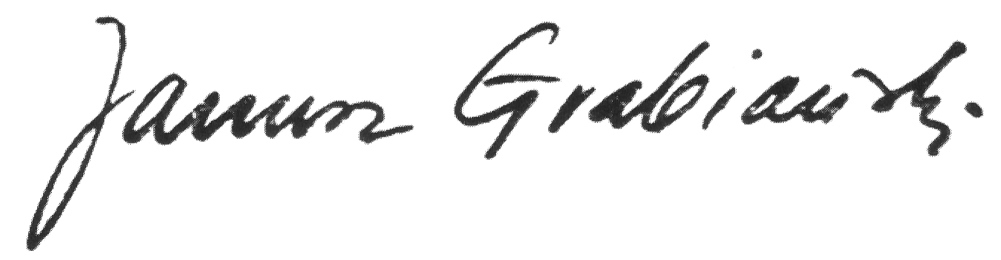
Signature of: janusz grabiański